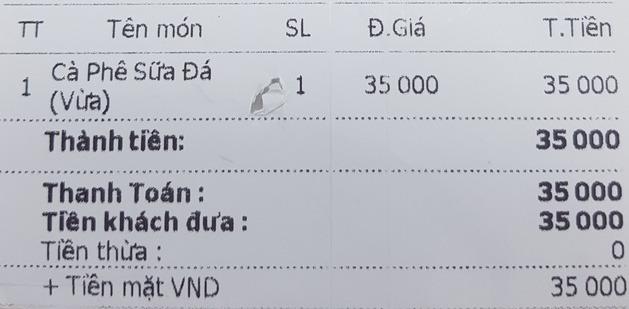
<table>
<tr>
<th>TT</th>
<th>Tên món</th>
<th>SL</th>
<th>Đ.Giá</th>
<th>T.Tiền</th>
</tr>
<tr>
<td>1</td>
<td>Cà Phê Sữa Đá (Vừa)</td>
<td>1</td>
<td>35 000</td>
<td>35 000</td>
</tr>
</table>

Thành tiền: 35 000
Thanh Toán : 35 000
Tiền khách đưa : 35 000
Tiền thừa : 0
+ Tiền mặt VND 35 000